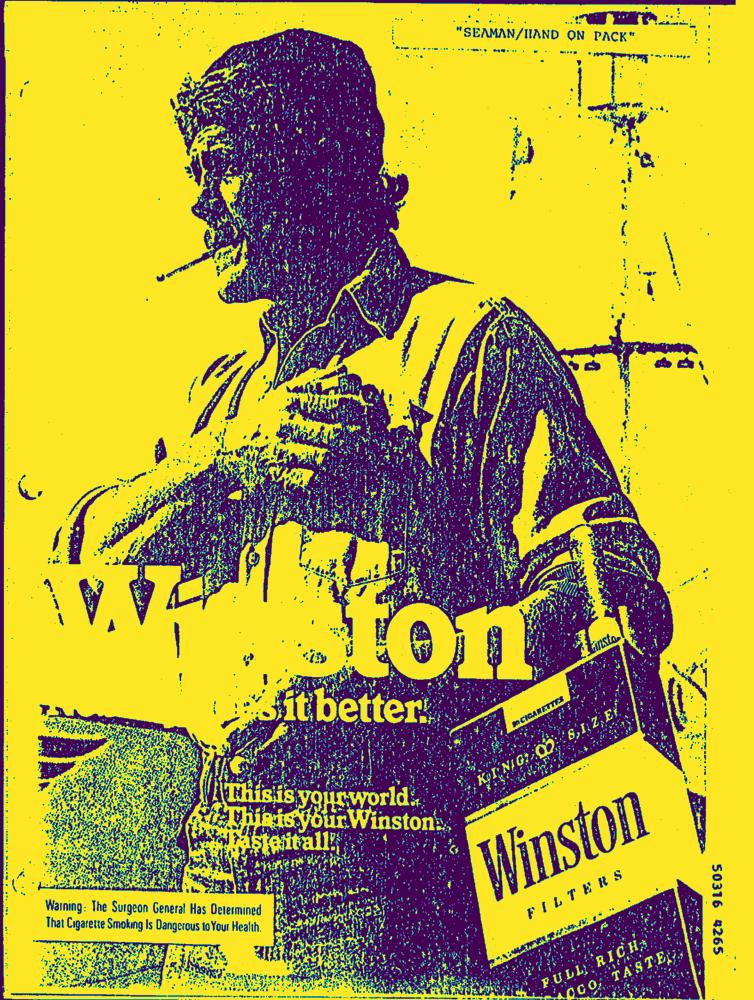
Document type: AD